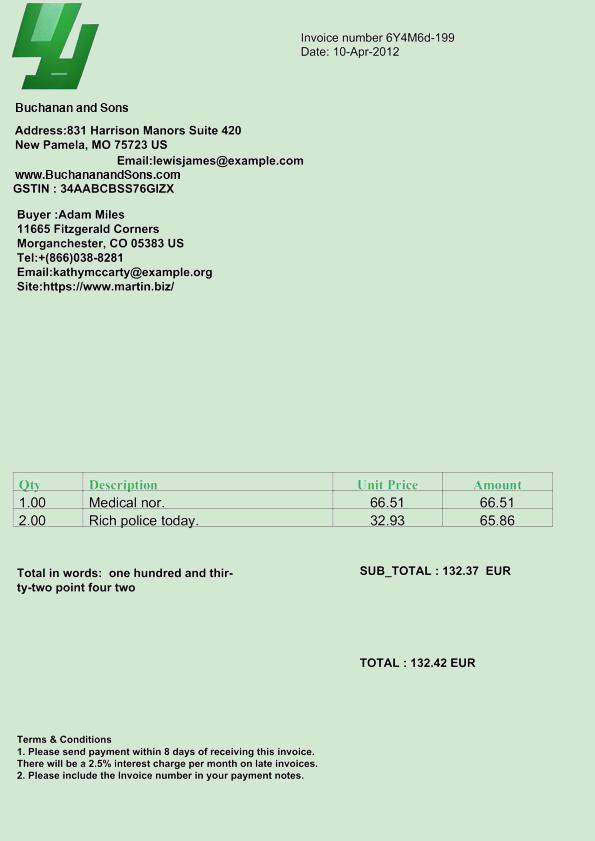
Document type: Invoice